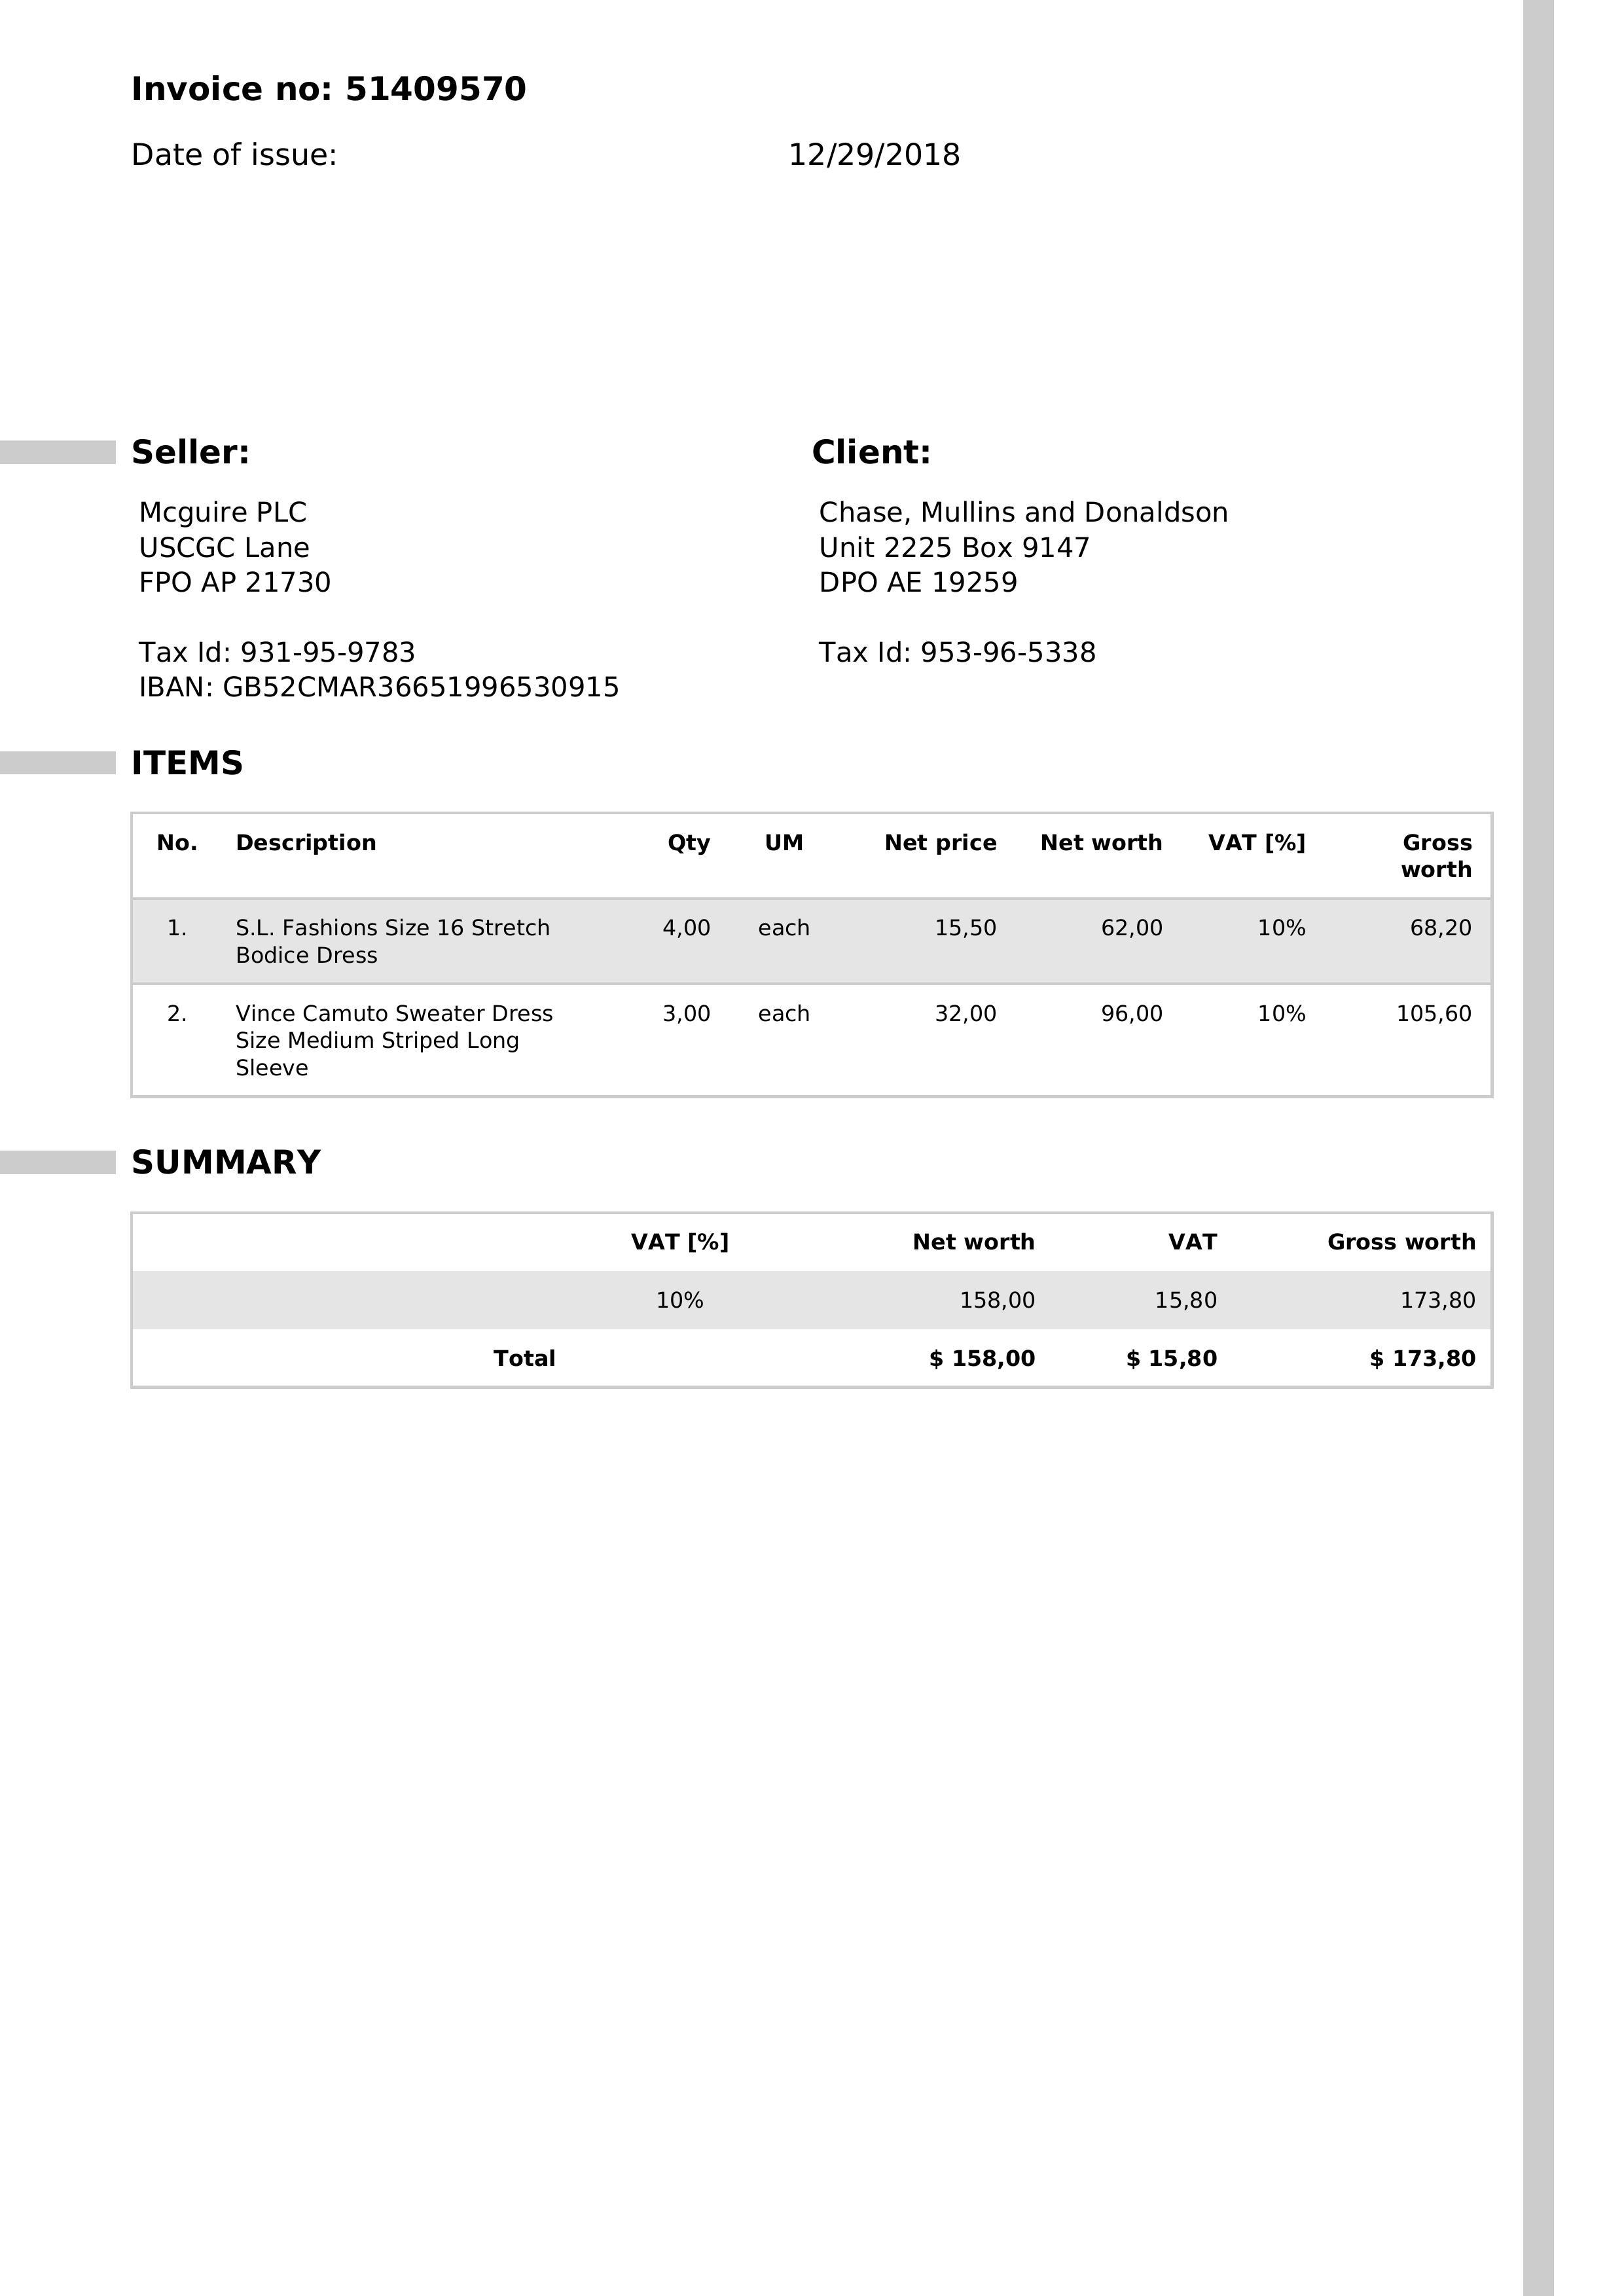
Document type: Invoice